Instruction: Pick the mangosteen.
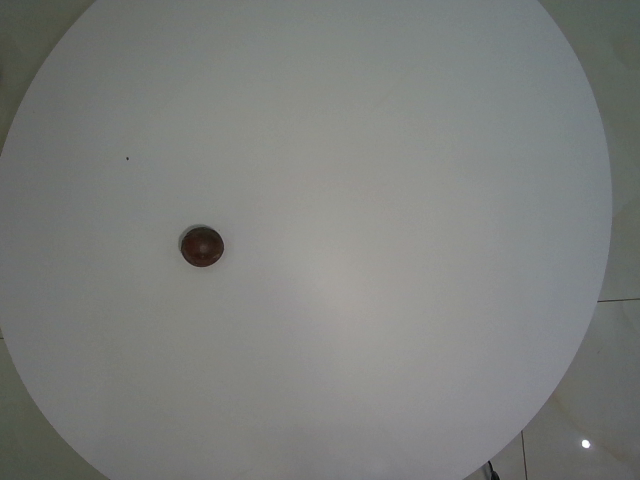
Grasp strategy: vertical